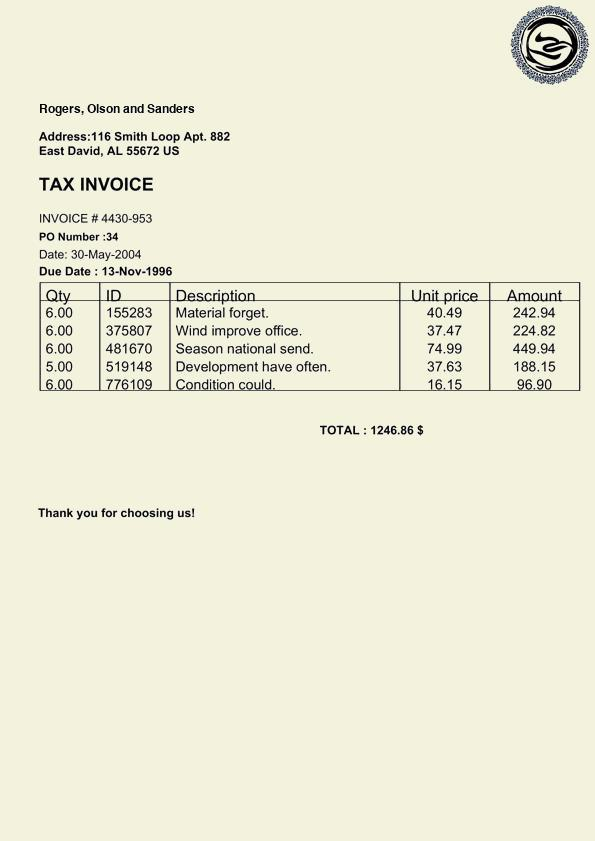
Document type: Invoice